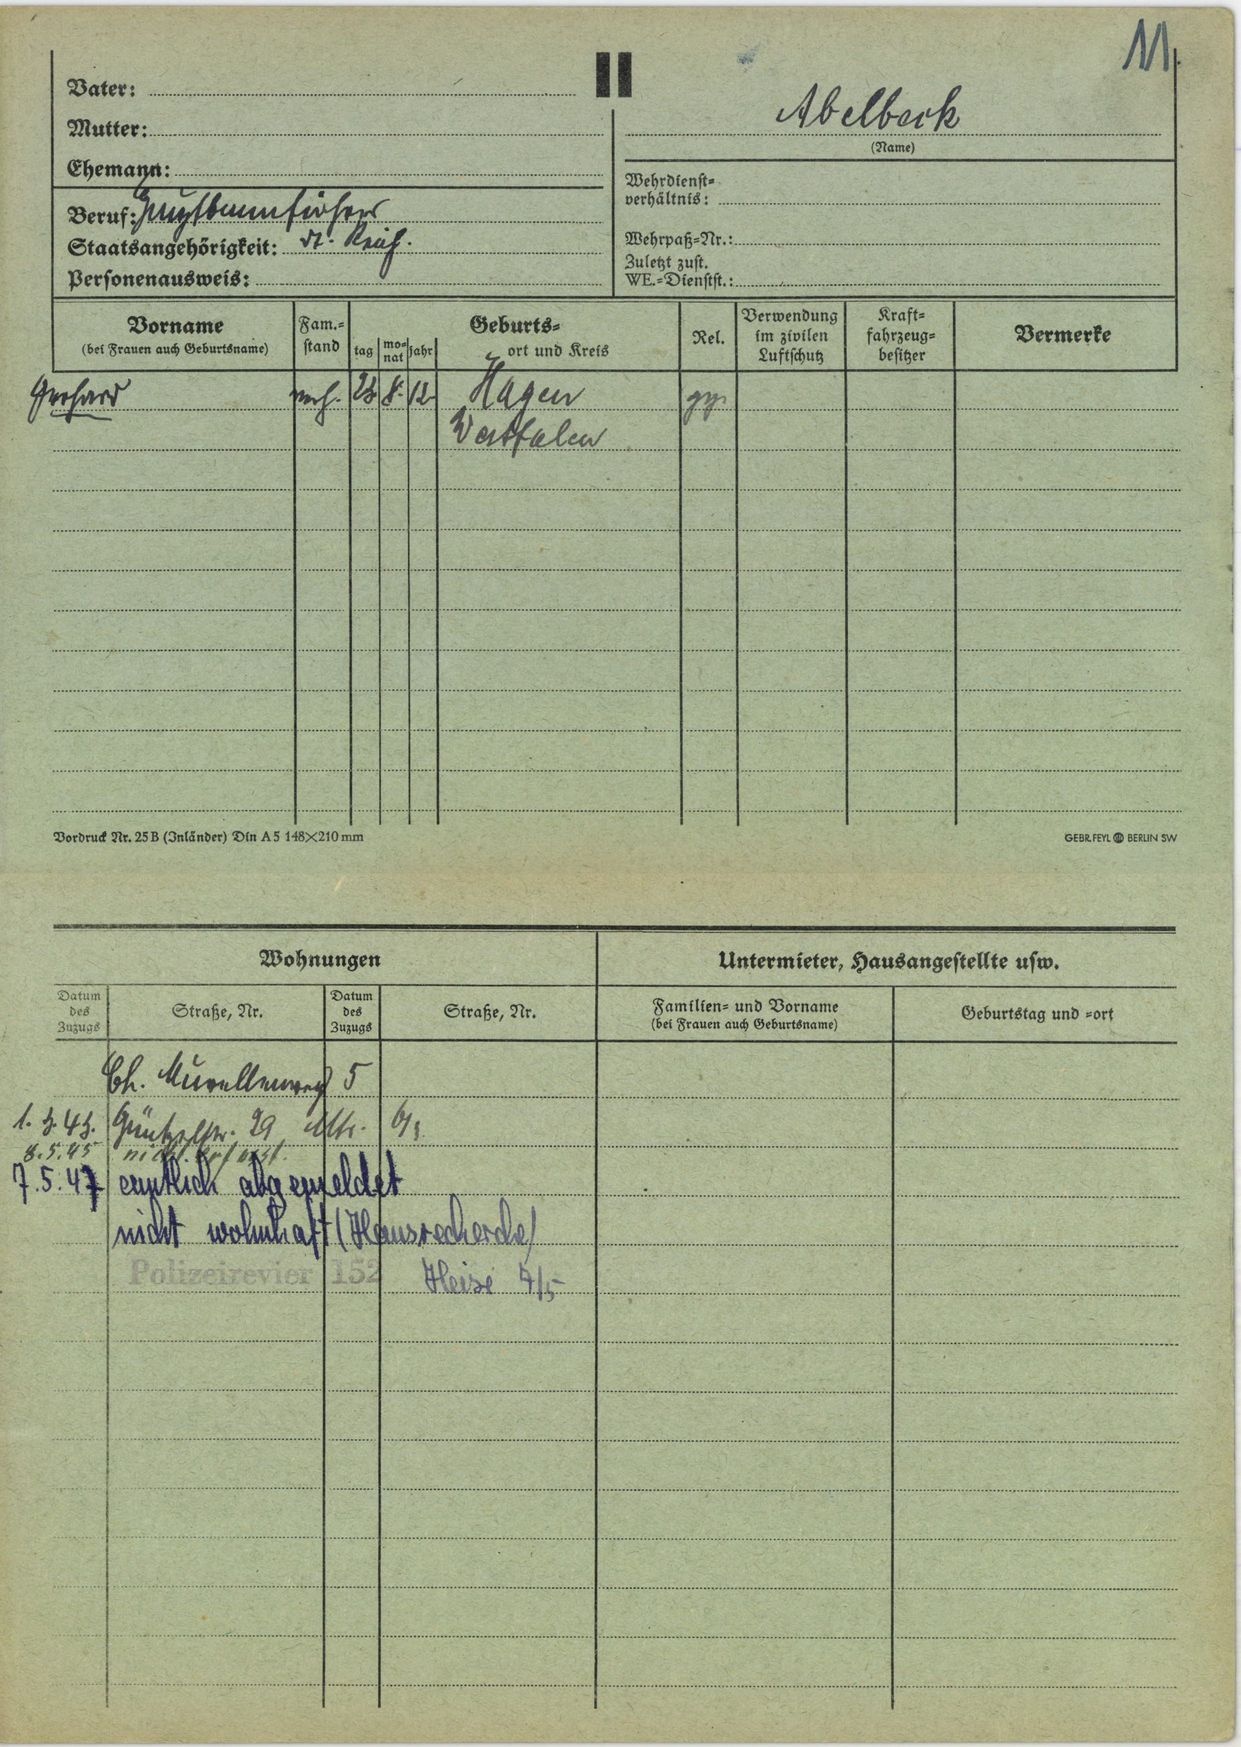
Abelbeck